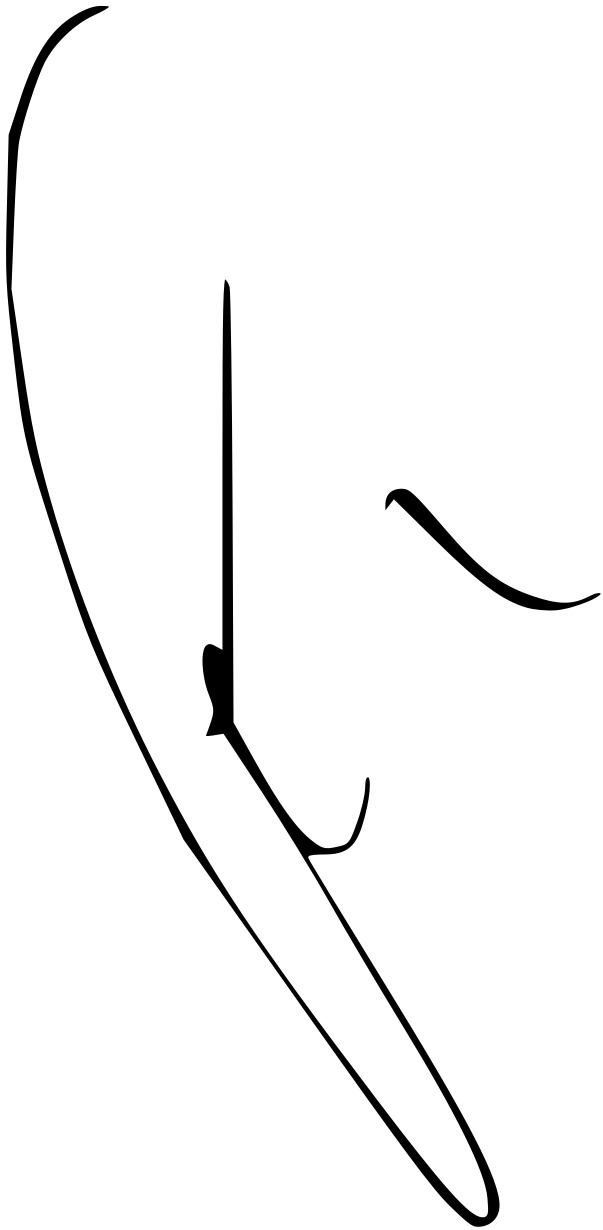
Signature of: bastian schweinsteiger